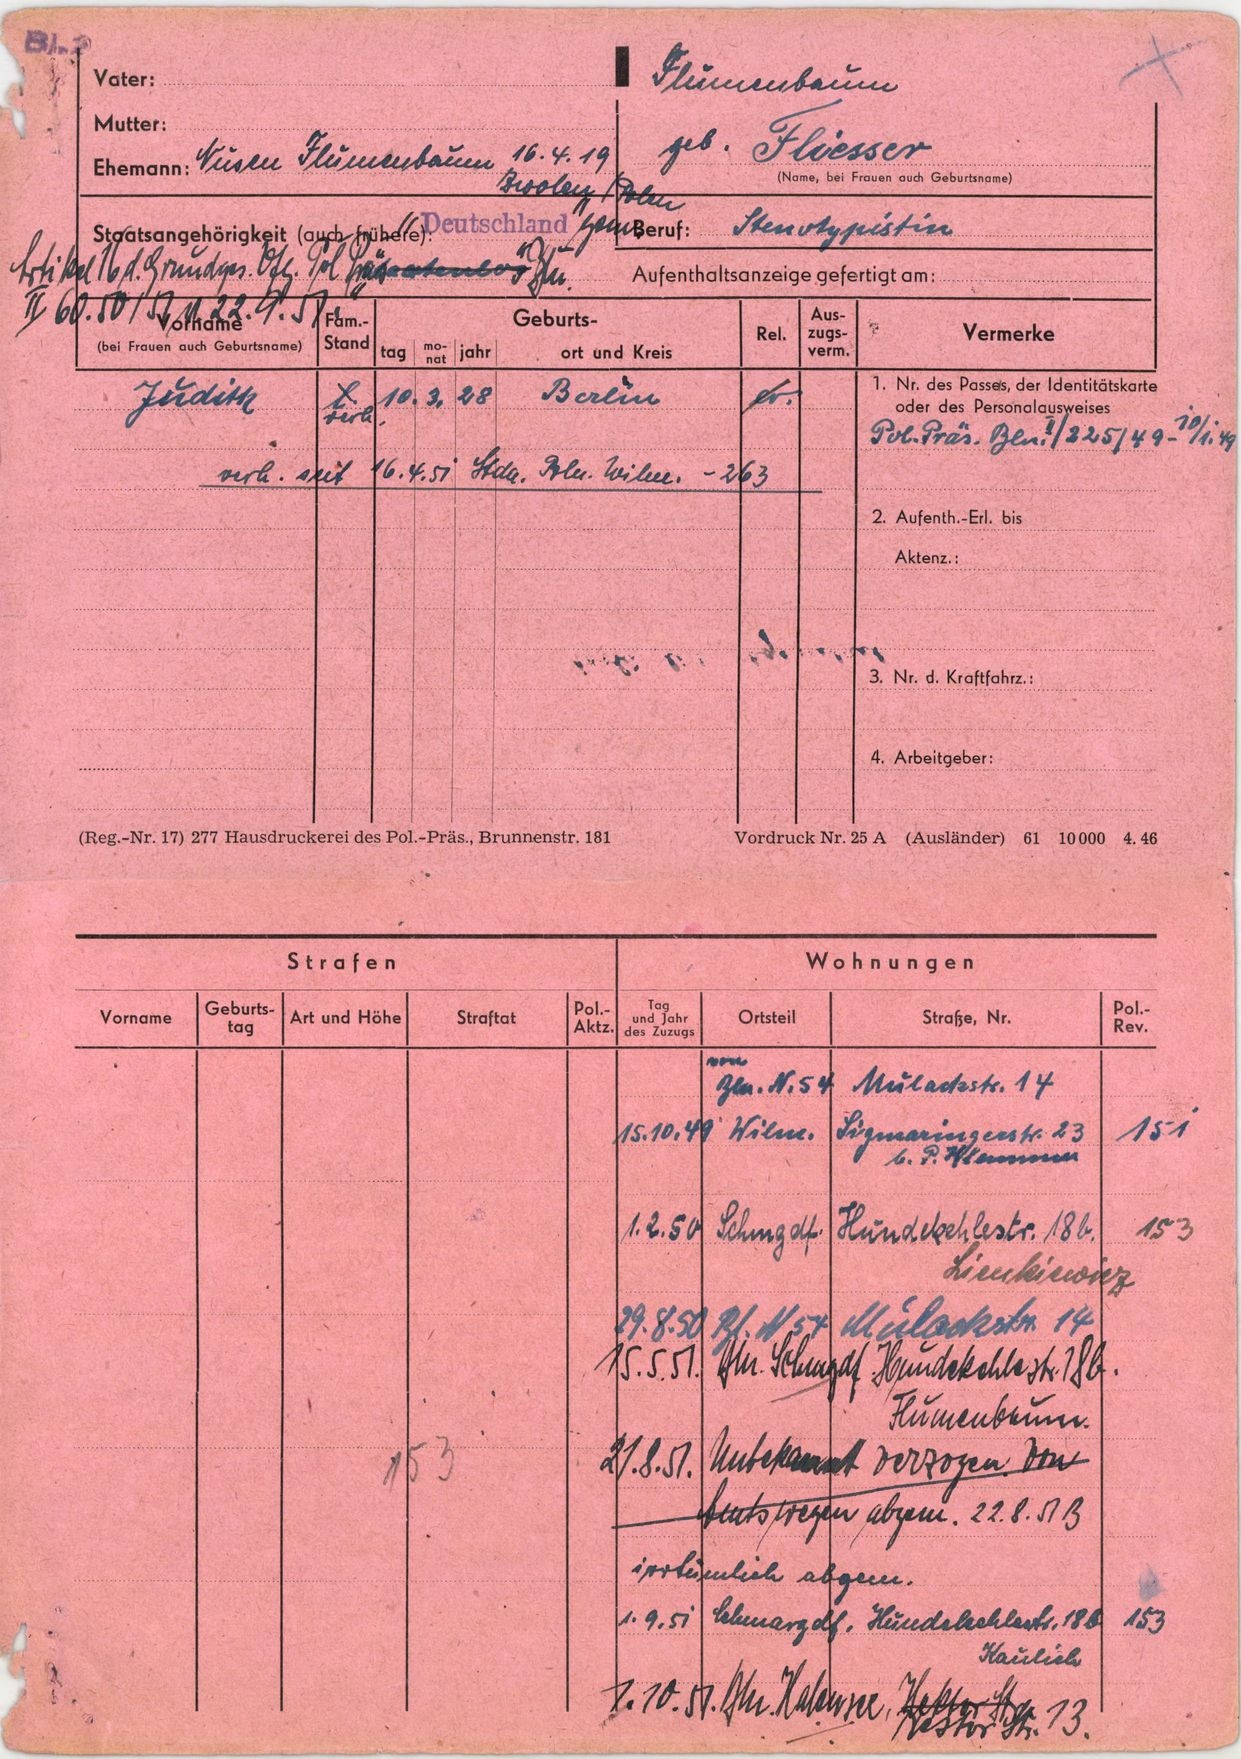
Flumenbaum

geb. Fliesser